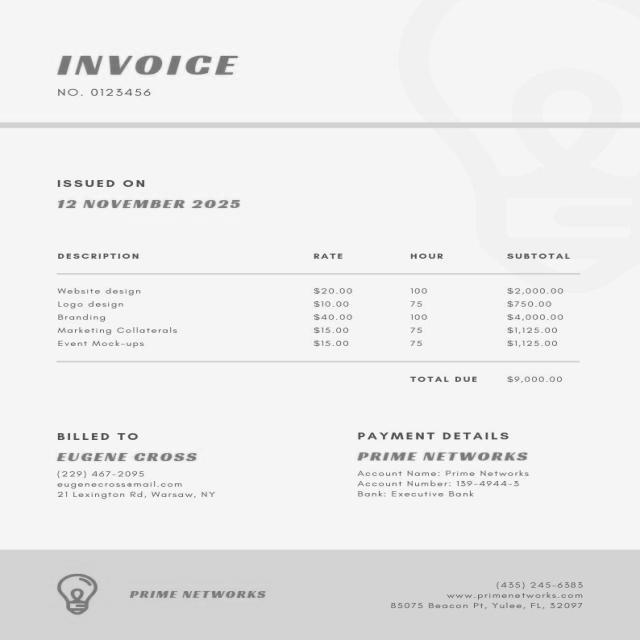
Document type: Invoice